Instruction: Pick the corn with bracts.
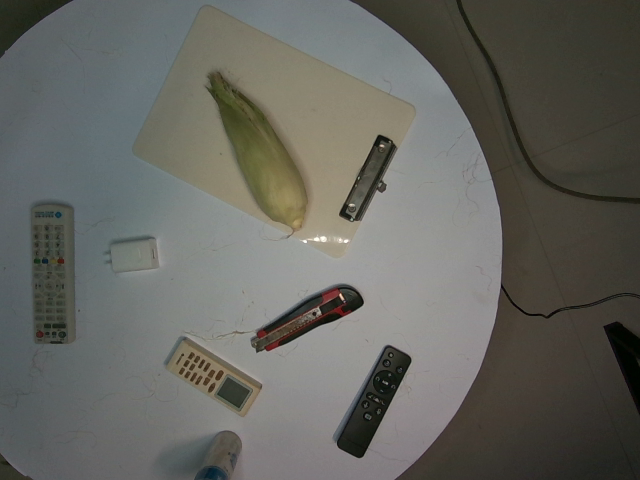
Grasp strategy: vertical